Question: What was observed in the imaging?
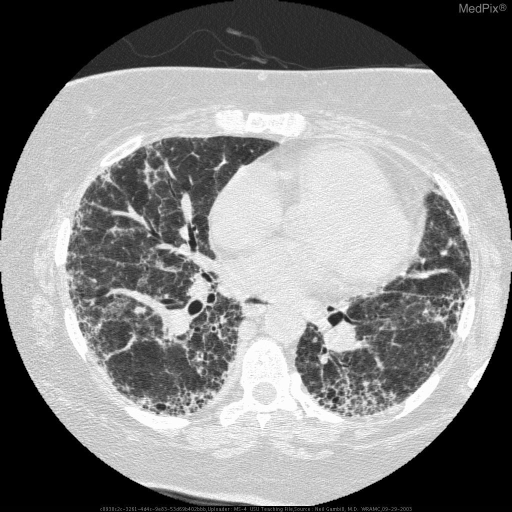
Answer: The imaging shows HRCT Chest: Peripheral/Basilar honeycombing, irregular Intralobular septal thickening, irregular Interlobular septal thickening, Patchy ground glass HRCT Chest: Peripheral/Basilar honeycombing, irregular Intralobular septal thickening,  Patchy ground glass.